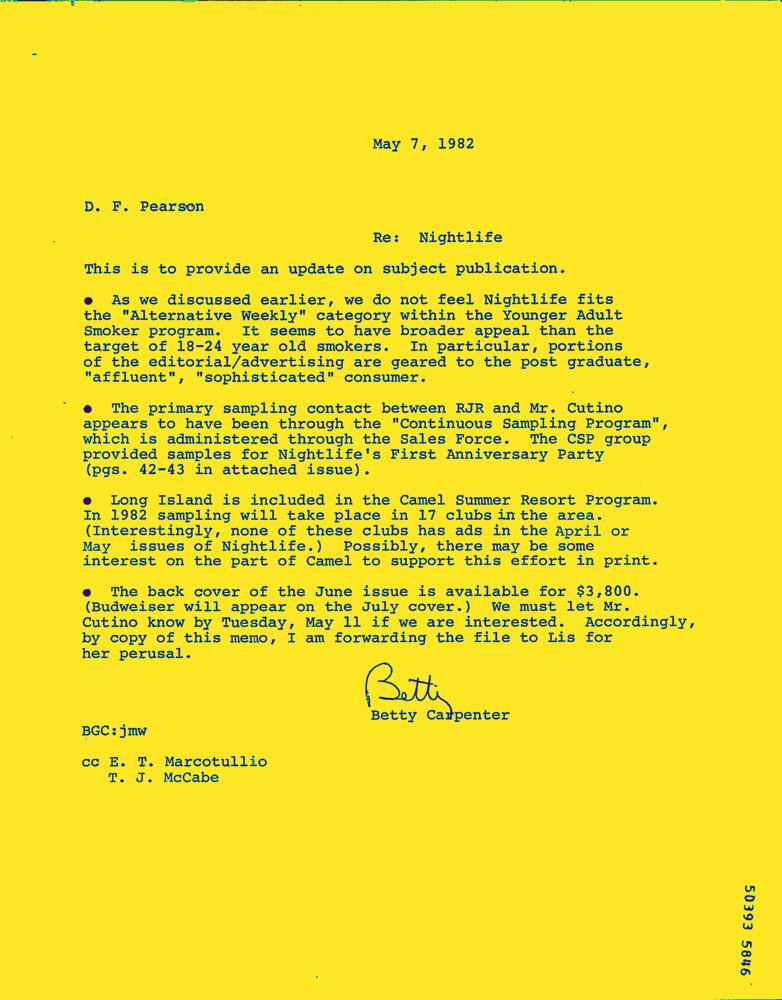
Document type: Letter-Doc